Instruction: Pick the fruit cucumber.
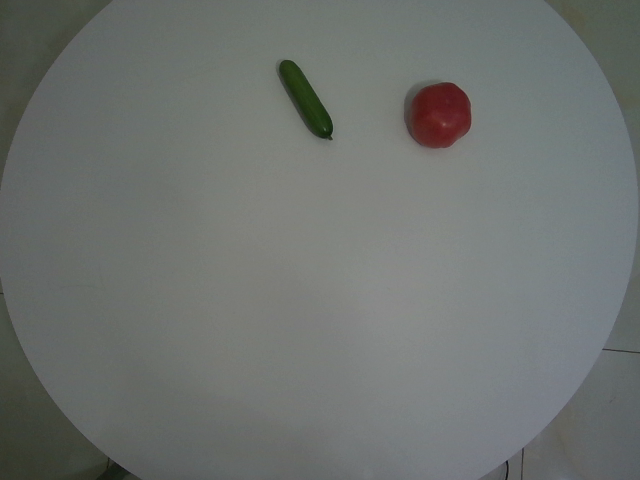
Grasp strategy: vertical